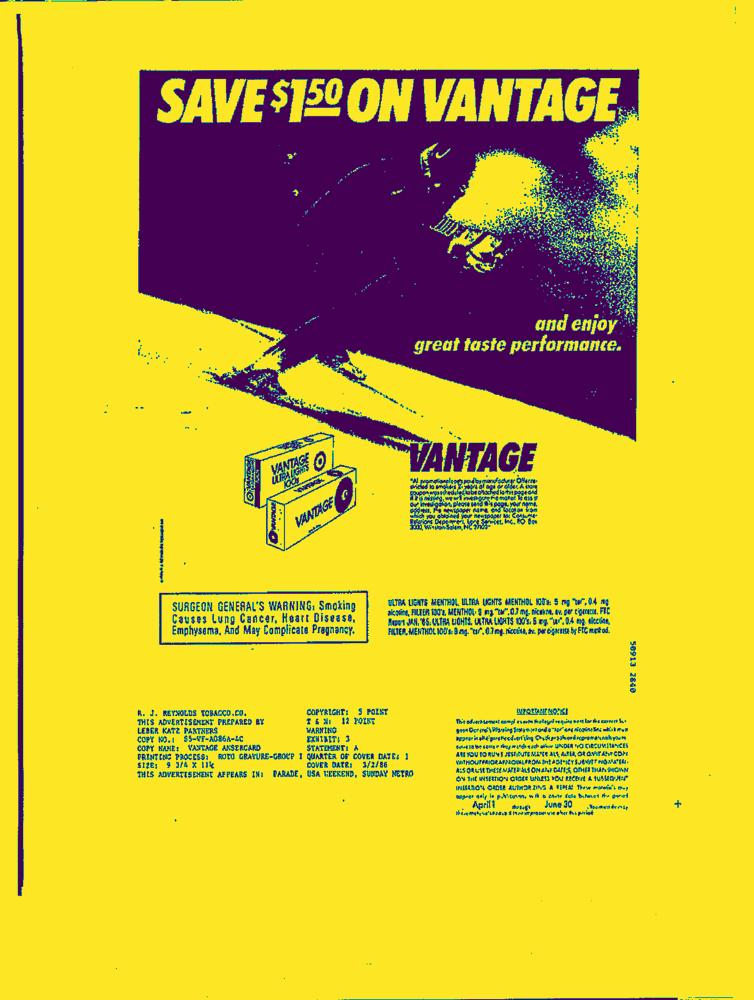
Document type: AD